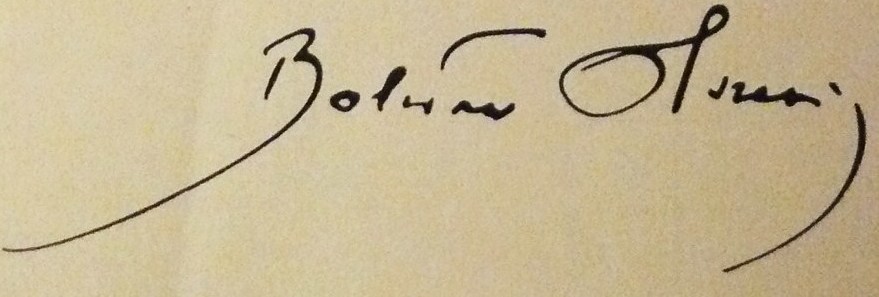
Signature of: bolesław olszewicz